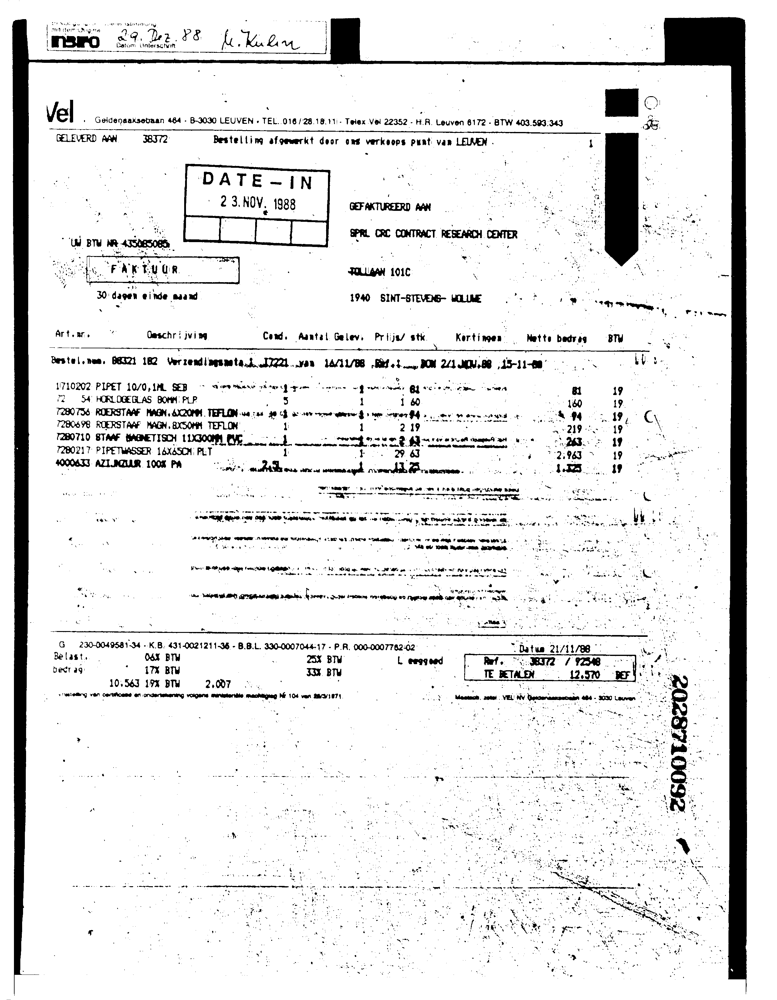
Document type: Invoice